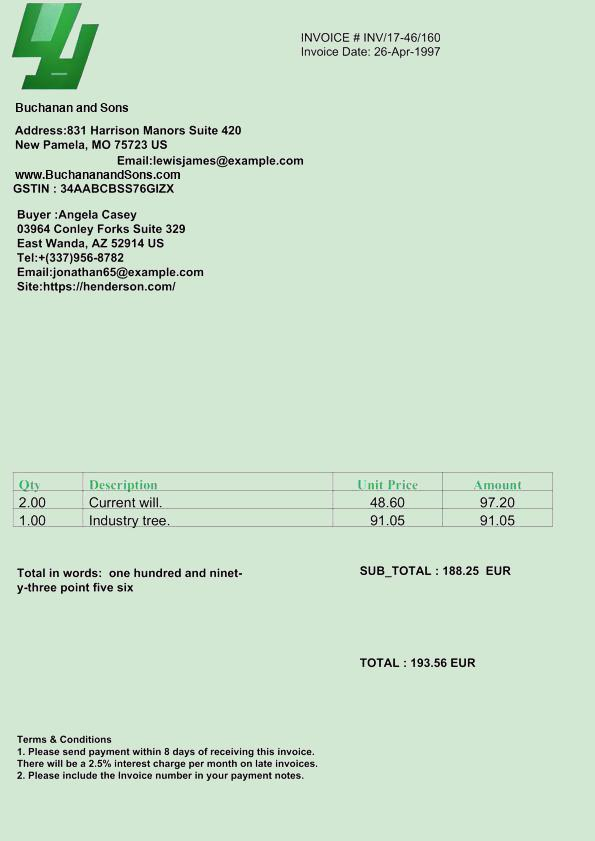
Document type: Invoice